Question: What might the diagnosis be?
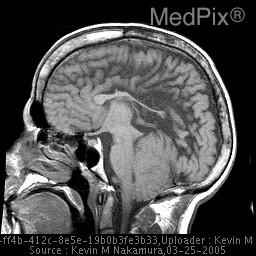
Answer: The possible diagnosis includes Chiari II malformation..